Question: Explain the disease:
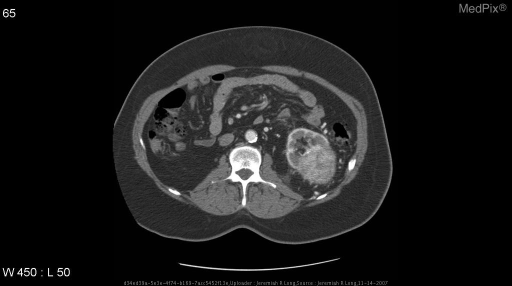
Answer: The disease is discussed as: Renal cell carcinoma (RCC) is also known as renal adenocarcinoma, hypernephroma, clear cell carcinoma, and malignant nephroma.  It is responsible for approximately 2% of adult malignancies.  Male-female ration is 1.5:1.  Age at presentation ranges from 50 to 70 years, with a median age at diagnosis of 57 years. Risk factors for RCC inclued tobacco use, long-term phenacetin use, Von Hippel-Lindau disease (VHLD), chronic dialysis, and family history.

Bilateral RCC commonly develops in patients with VHLD, tuberous sclerosis, acquired cystic kidney disease and familial RCC.  Bilateral neoplasms occur in less than 2% of patients with sporadic RCC.  This tumor may spread via local extension, hematogenously, or by the lymphatic system.

ROBSON CLASSIFICATION FOR STAGING OF RCC:
     I    - Tumor confined to renal capsule
     II   - Tumor extends throught renal capsule but is confined
            to renal fascia.  Ipsilateral adrenal may be involved
            in this stage
     IIIA - Tumor involves renal vein, IVC, or both
     IIIB - Tumor involves regional lymph nodes
     IIIC - Tumor involves regional nodes and renal venous structure
     IVA  - Direct extension of tumor through renal fascia to
            involve adjacent organs besides ipsilateral adrenal
     IVB  - Distant metastases

Treatment options include surgery (radical or partial nephrectomy), angioinfarction (arterial tumor embolization), hormonal therapy (e.g. progestins, antiestrogens, and androgens), chemotherapy, immunotherapy (Interferons), and radiation therapy.  Tumor embolization may be used to minimize blood loss during surgery or to produce palliation. Objective tumor regression after treatment with hormonal agents is achieved in less than 6% of patients. Immunotherapy is mainly used in patients with metastatic RCC after resection of primary tumors with successful results in about 20% to 30% of patients with 5% to 10% complete responses. RCC is relatively radioresistant tumor. The role of radiation therapy is primarily in preoperative reduction in the size and fixation of tumors.

CT FINDINGS IN RENAL CELL CARCINOMA
     - Most occur in the renal cortex and demonstrate an exophytic growth pattern.  They distort the renal contour and larger tumors involve both the renal cortex and medulla.  Solid tumors may be hyperdense, hypodense, or hyperdense on non-enhanced CT. Some lesions may appear heterogenous on non-enhanced scans because of hemorrhage and necrosis.  Tumor calcification occurs in approximately 30% of cases.  They may also rarely demonstrate small amounts of adipose tissue.  A combination of fat and calcification shoud suggest RCC because fat-containing AMLs do not usually calcify. Solid RCCs usually demonstrates heterogenous enhancement(>10 HU).  2% to 5% of RCCs are predominantly cystic. Filling defects (clots, tumor thrombus) in the collecting sytem and renal veins may be seen.